Question: What could the diagnosis suggest?
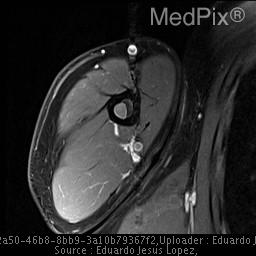
Answer: The possible diagnosis includes •  polyostotic fibrous dysplasia
•  enchondroma
•  Other differential diagnoses include:
Eosinophilic Granuloma, Fibrous Cortical Defect, Nonossifying Fibroma, Giant Cell Tumor, Neurofibromatosis Type 1, Paget Disease, Hemangioma, Hyperparathyroidism, Metastasis.